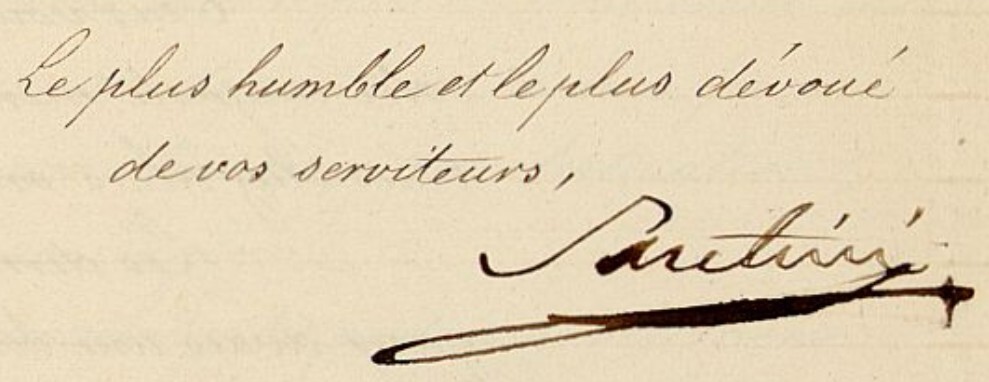
Signature of: jean noël santini